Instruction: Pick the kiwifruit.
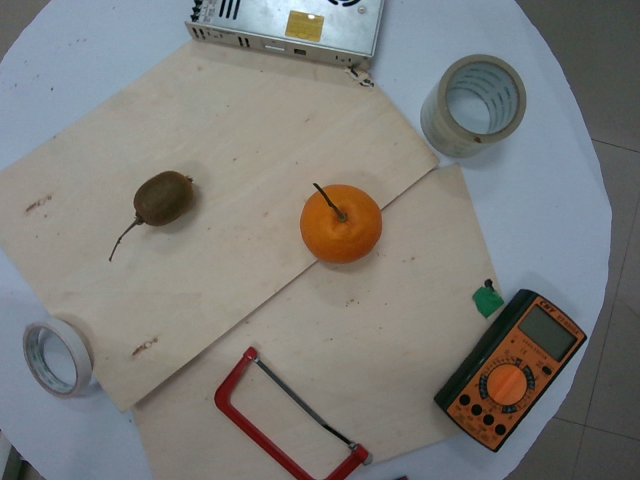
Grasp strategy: vertical